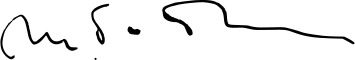
Signature of: andreas papandreou